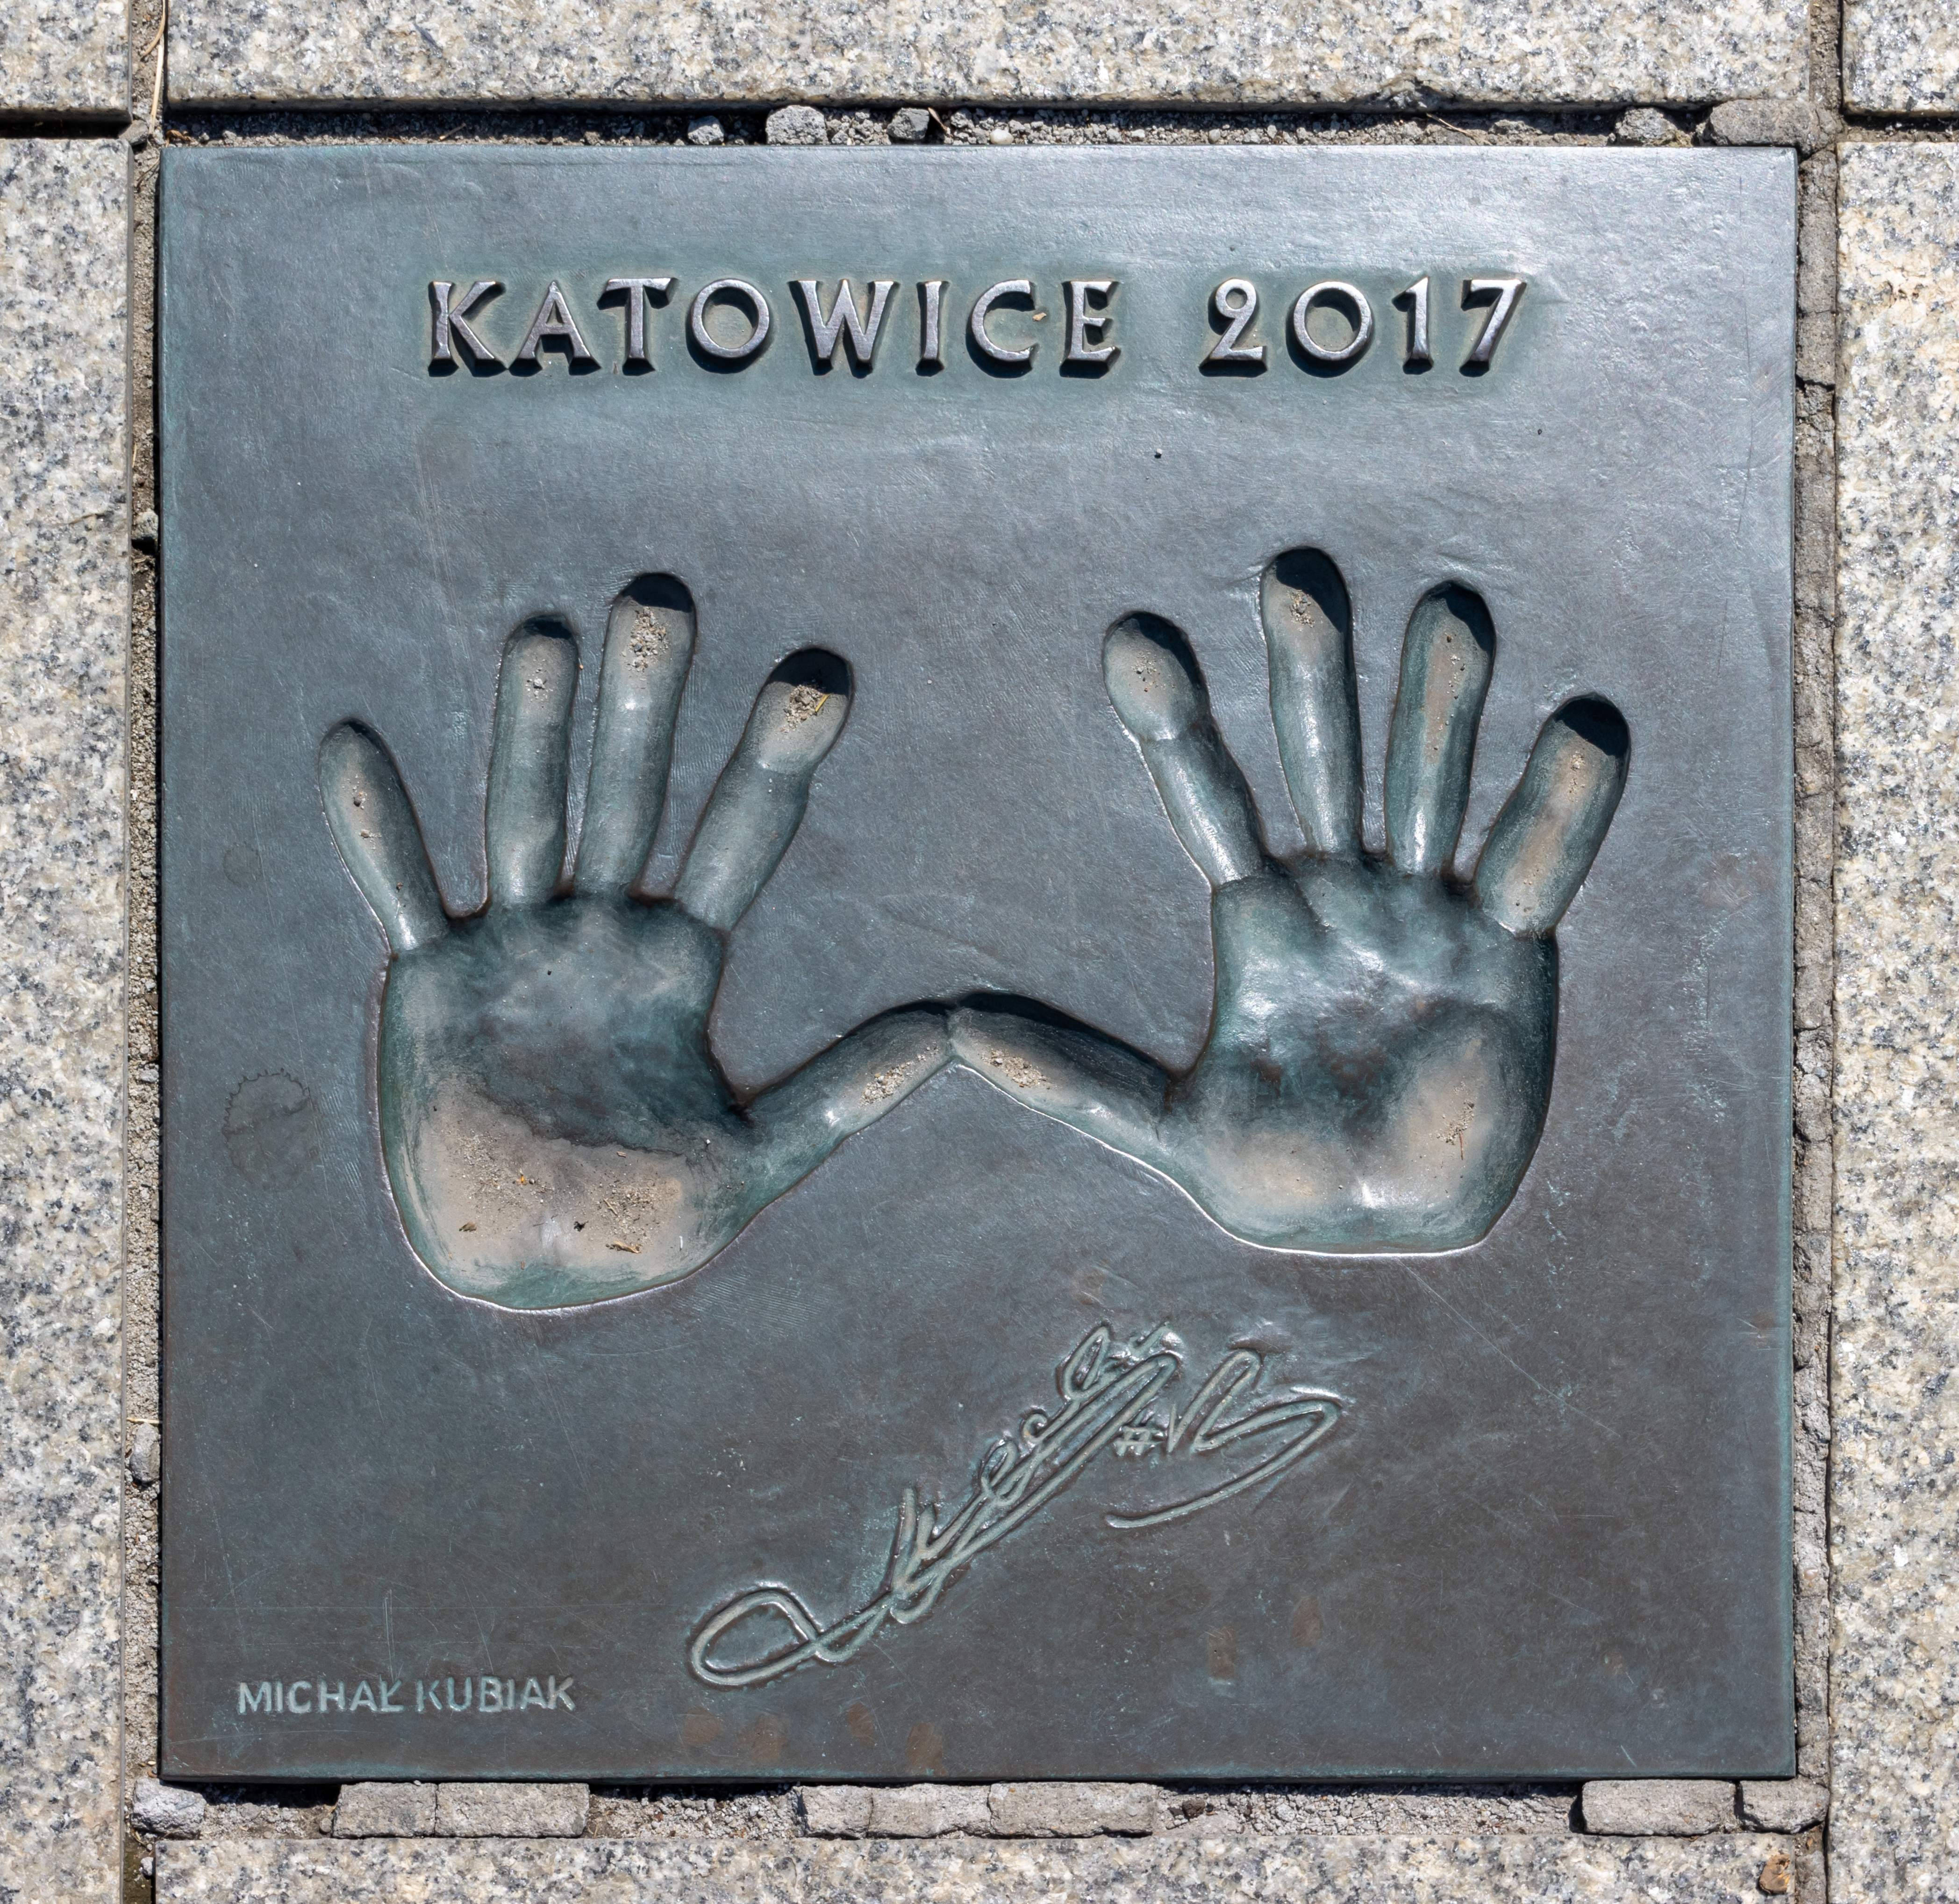
Signature of: michał kubiak